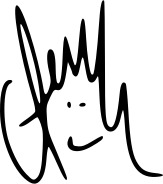
Signature of: armin van buuren